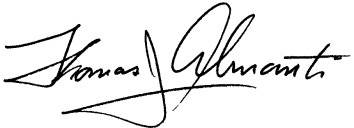
Signature of: tom abinanti